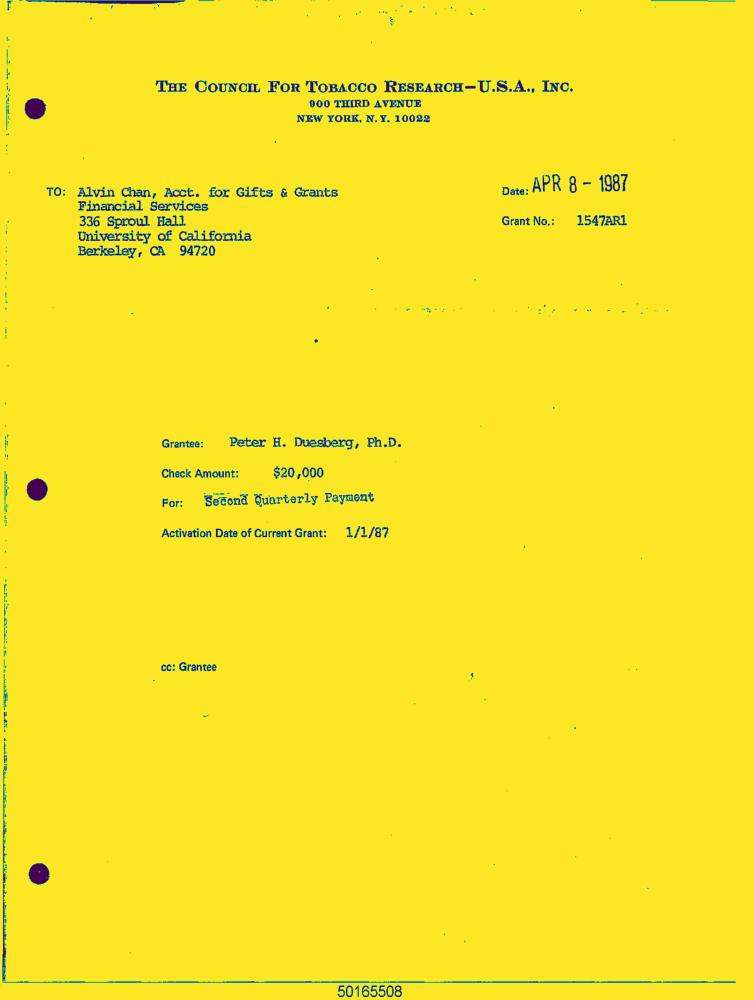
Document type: Letter-Doc